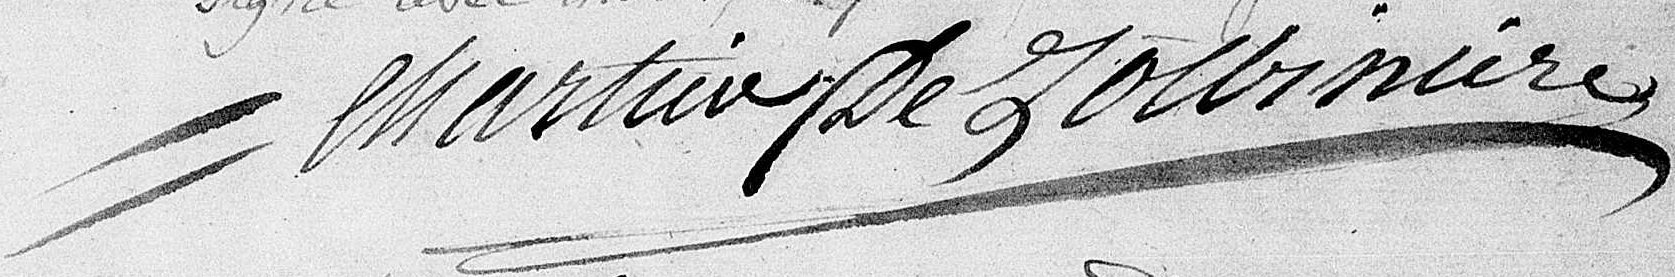
Signature of: michel eustache gaspard alain chartier de lotbinière